Question: What might the diagnosis be?
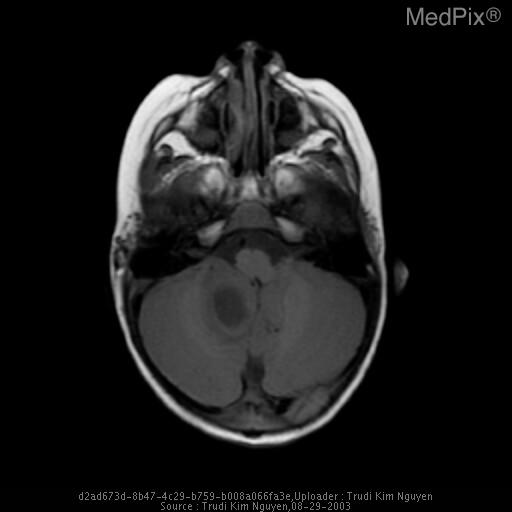
Answer: The possible diagnosis includes Epidermoid
Arachnoid Cyst
Hemangioblastoma
Cystic Astrocytoma.